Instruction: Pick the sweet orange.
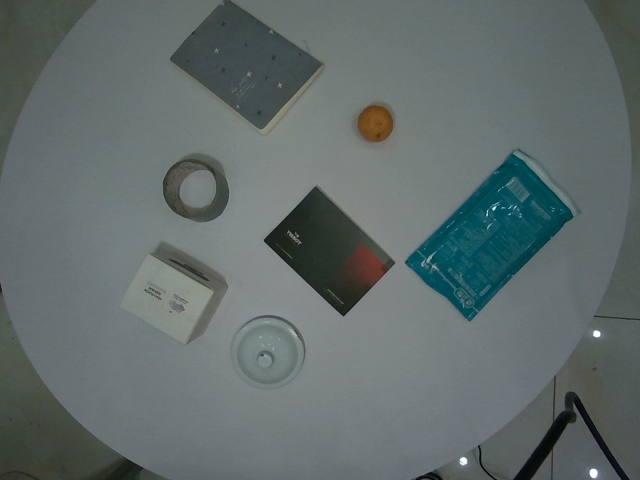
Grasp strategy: vertical